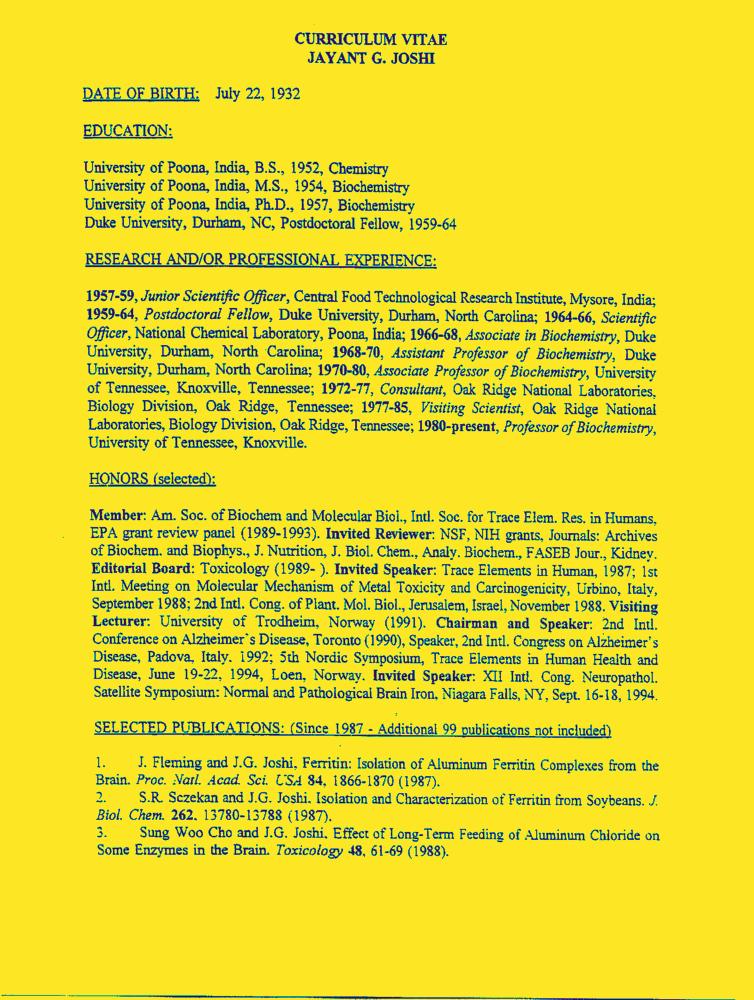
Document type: Resume-Doc